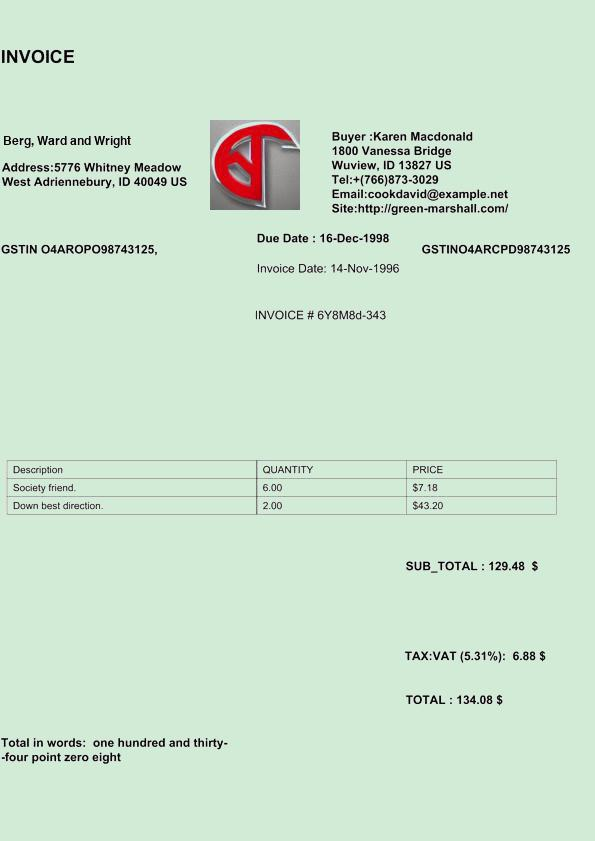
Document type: Invoice